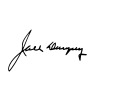
Signature of: jack dempsey